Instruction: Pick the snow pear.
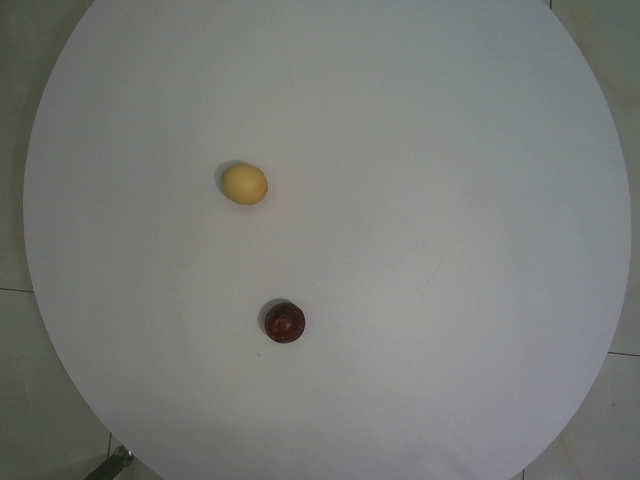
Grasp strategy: vertical